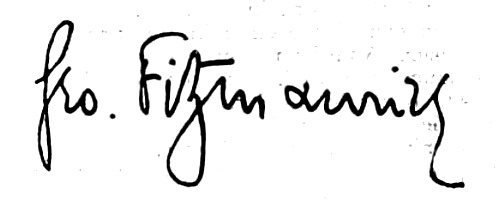
Signature of: george fitzmaurice